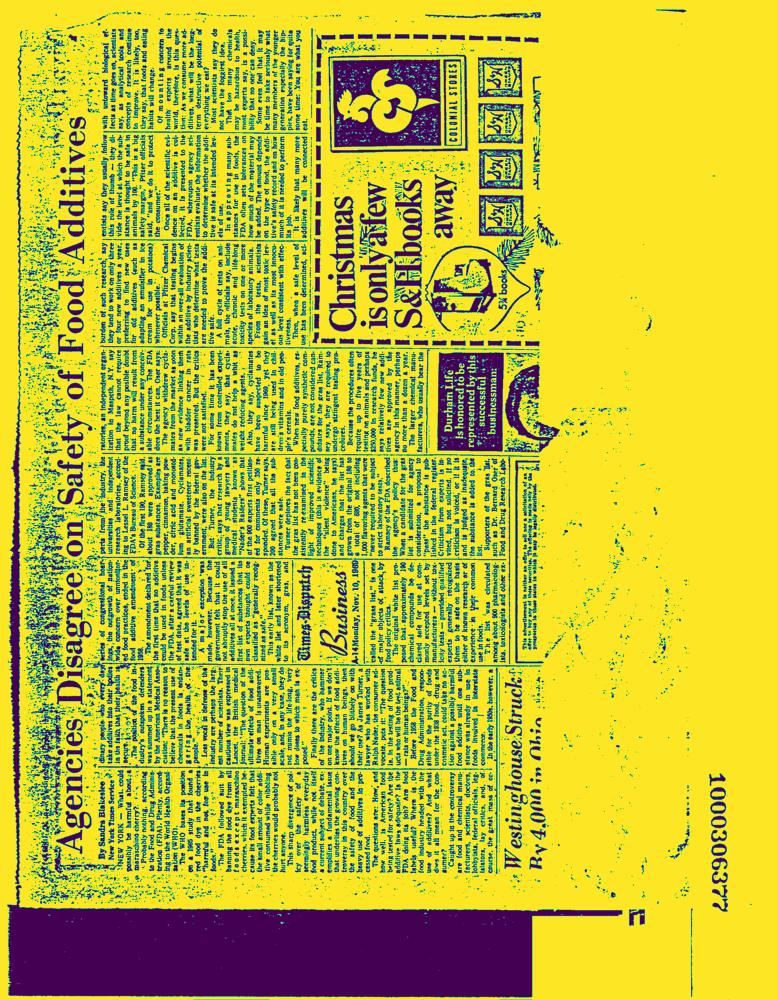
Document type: News-Article